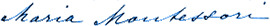
Signature of: maria montessori